Question: What was observed in the imaging?
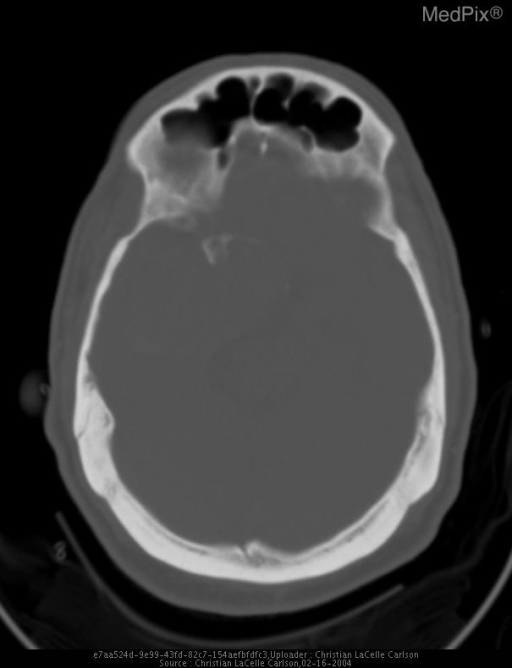
Answer: The imaging shows A large hyperdense extraaxial mass with hypodense cystic regions fills the right middle cranial fossa in the area of the sphenoid ridge.  The mass involves the skull base and indents the right frontotemporal parenchyma with local mass-effect and edema with protrusion into the right lateral ventricle and compression of the upper aspect of the right midbrain.  Basal cisterns and lateral ventricles remain open.  There has been bony remodeling and scalloping of the skull base.  Calcification and hyperostosis are also present.  There is no evidence of acute intracranial hemorrhage. A large hyperdense extraaxial mass with hypodense cystic regions fills the right middle cranial fossa in the area of the sphenoid ridge.  The mass involves the skull base and indents the right frontotemporal parenchyma with local mass-effect and edema with protrusion into the right lateral ventricle and compression of the upper aspect of the right midbrain.  Basal cisterns and lateral ventricles remain open.  There has been bony remodeling and scalloping of the skull base.  Calcification and hyperostosis are also present.  There is no evidence of acute intracranial hemorrhage..